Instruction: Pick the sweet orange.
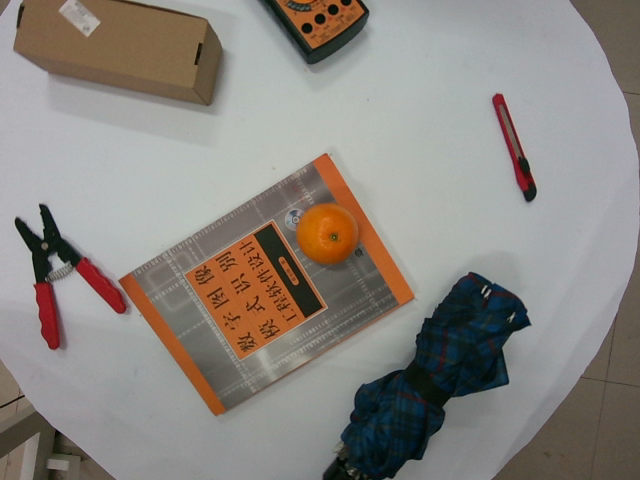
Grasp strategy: vertical